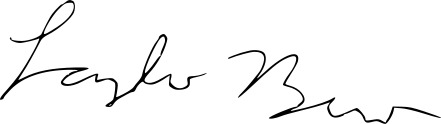
Signature of: lászló bíró